Question: What type of tax is indicated in the document, personal property or real estate?
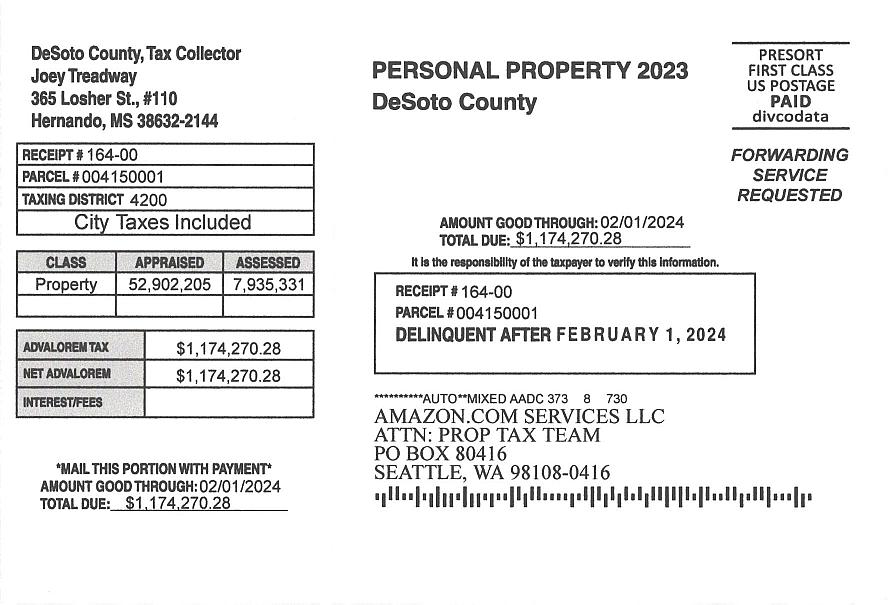
Answer: "Personal Property"